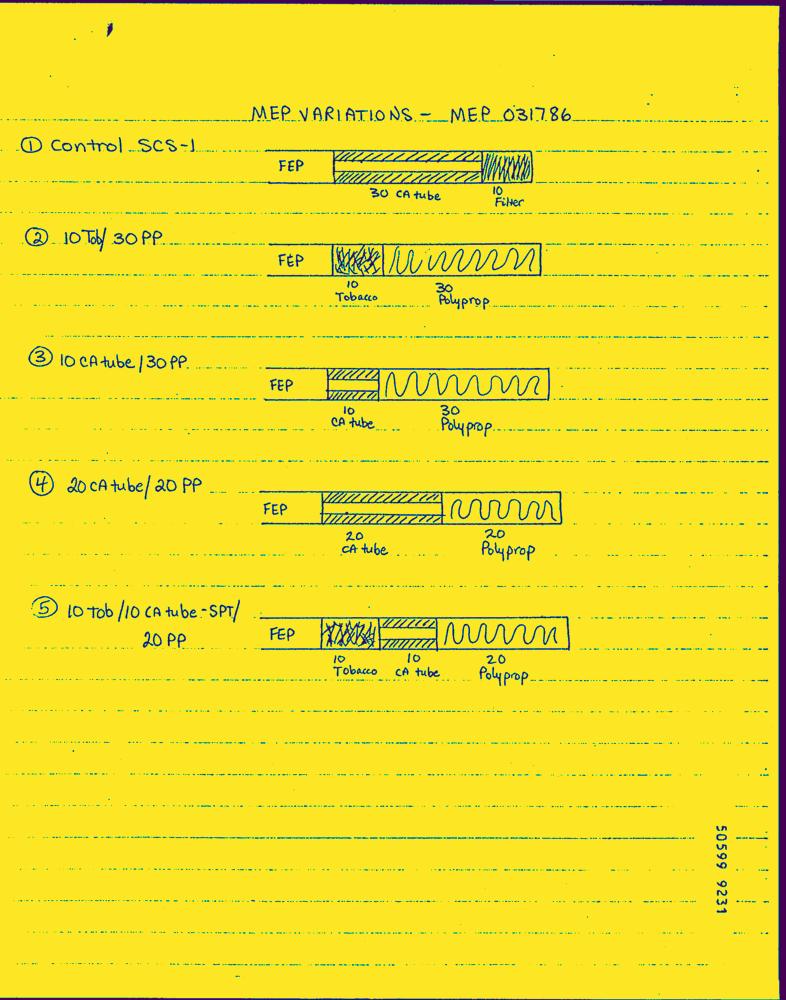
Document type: Hand-Written